Question: In what way does the history help explain the case?
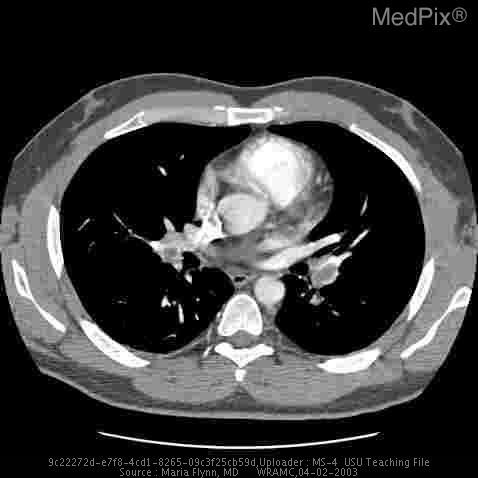
Answer: The patient's history of 42 y/o AAM with hx/of LLE DVT, presents to ER with acute shortness of breath and chest pain is key in understanding the case.